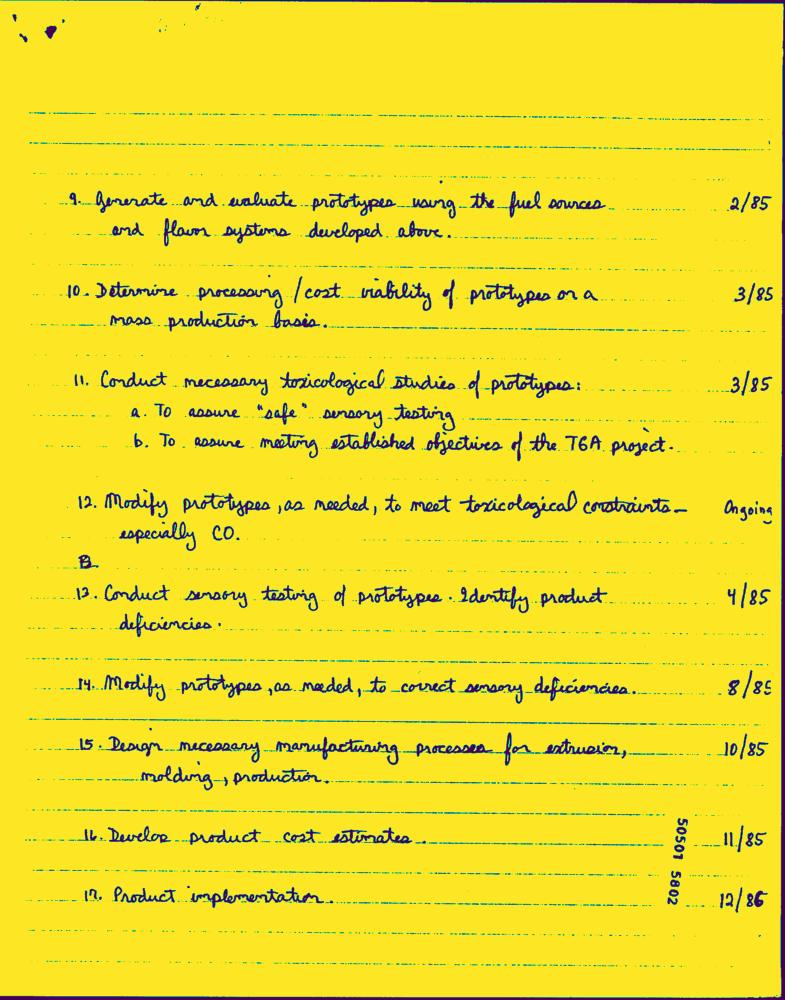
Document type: Hand-Written